Question: Talk about the condition:
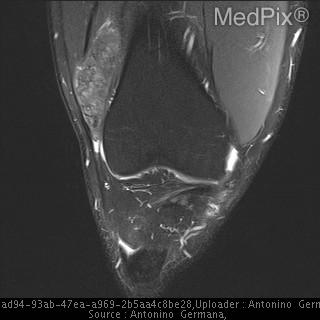
Answer: The disease is discussed as: Associations/Predisposing  Factors: Nonmodifiable risk factors include age and sex. Gout prevalence increases in direct association with age; the increased longevity of populations in industrialized nations may contribute to a higher prevalence of gout through the disorder's association with aging-related diseases such as metabolic syndrome and hypertension, and treatments for these diseases such as thiazide diuretics for hypertension. Modifiable risk factors for gout include obesity, the use of certain medications, high purine intake, and consumption of purine-rich alcoholic beverages.

Common  Locations: acute gout is most often seen in the great toe; more rarely in the heel, ankle or instep. Tophi are chalky deposits of sodium urate that are large enough to be seen on radiographs and may occur at virtually any site. The most common sites include the joints of the hands or feet.

Radiology: MR imaging is not routinely used for evaluation of tophaceous gout. However, gout may present clinically in an atypical or confusing manner. A gouty tophus occasionally mimics an infectious or neoplastic process and MR imaging may be helpful under these circumstances. On magnetic resonance imaging, tophi usually have low signal intensity on both TI- and T2-weighted images and a variable enhancement pattern.

Prognosis  and  Treatment: Gout affects everyone differently. Some people have one episode and never have further progression of disease. Others have several episodes along with chronic pain and progressive joint damage. There is no cure for gout, but it can be controlled with medication. Proper treatment can help avoid attacks and long-term joint damage.